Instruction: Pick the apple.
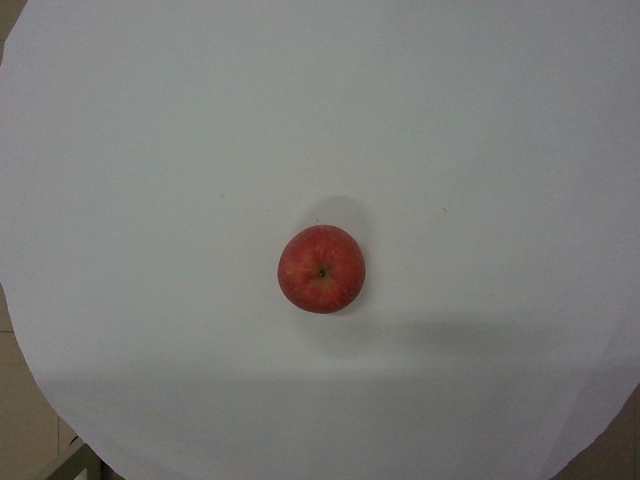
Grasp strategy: vertical